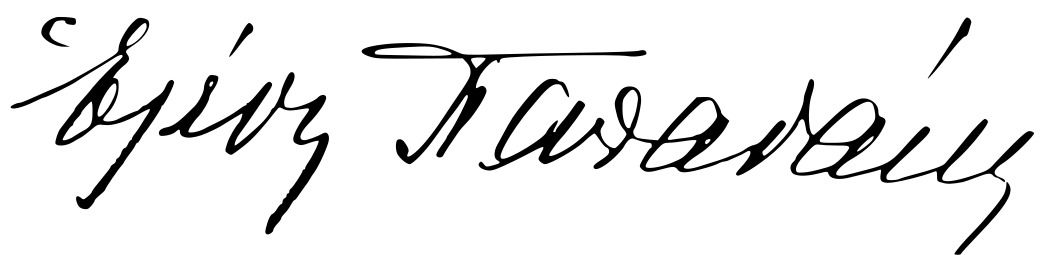
Signature of: eleni papadaki